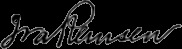
Signature of: ira remsen